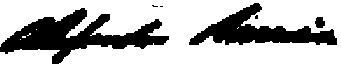
Signature of: thomas alexander harrison